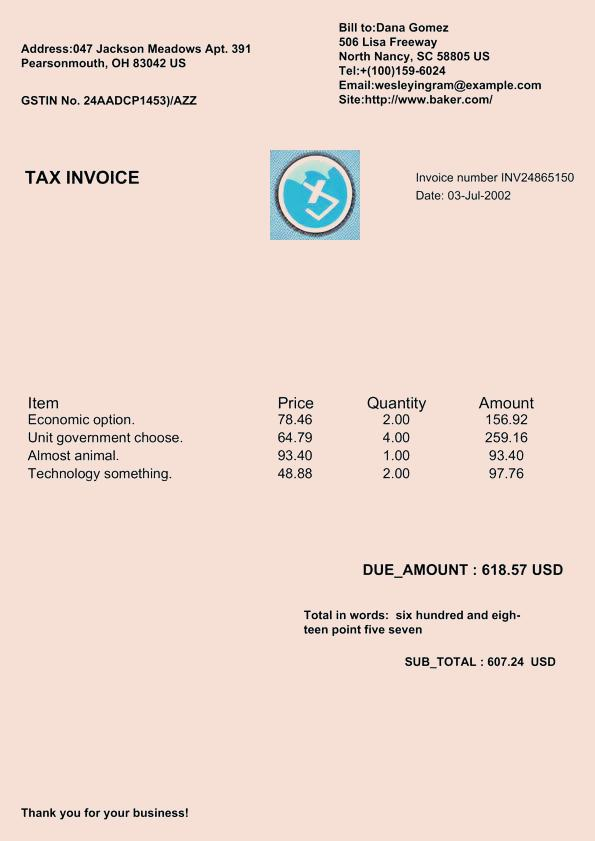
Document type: Invoice